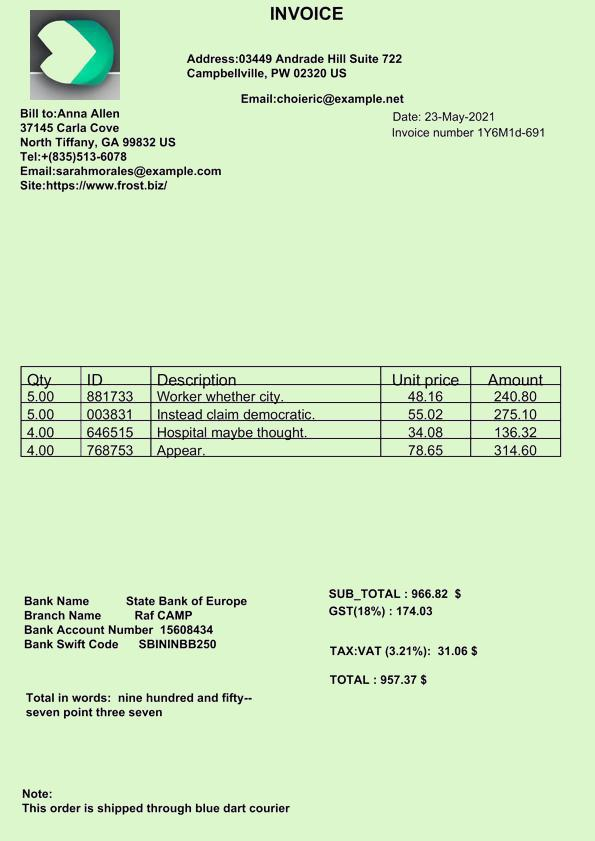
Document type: Invoice